Question: By what date must an appeal be filed according to the document?
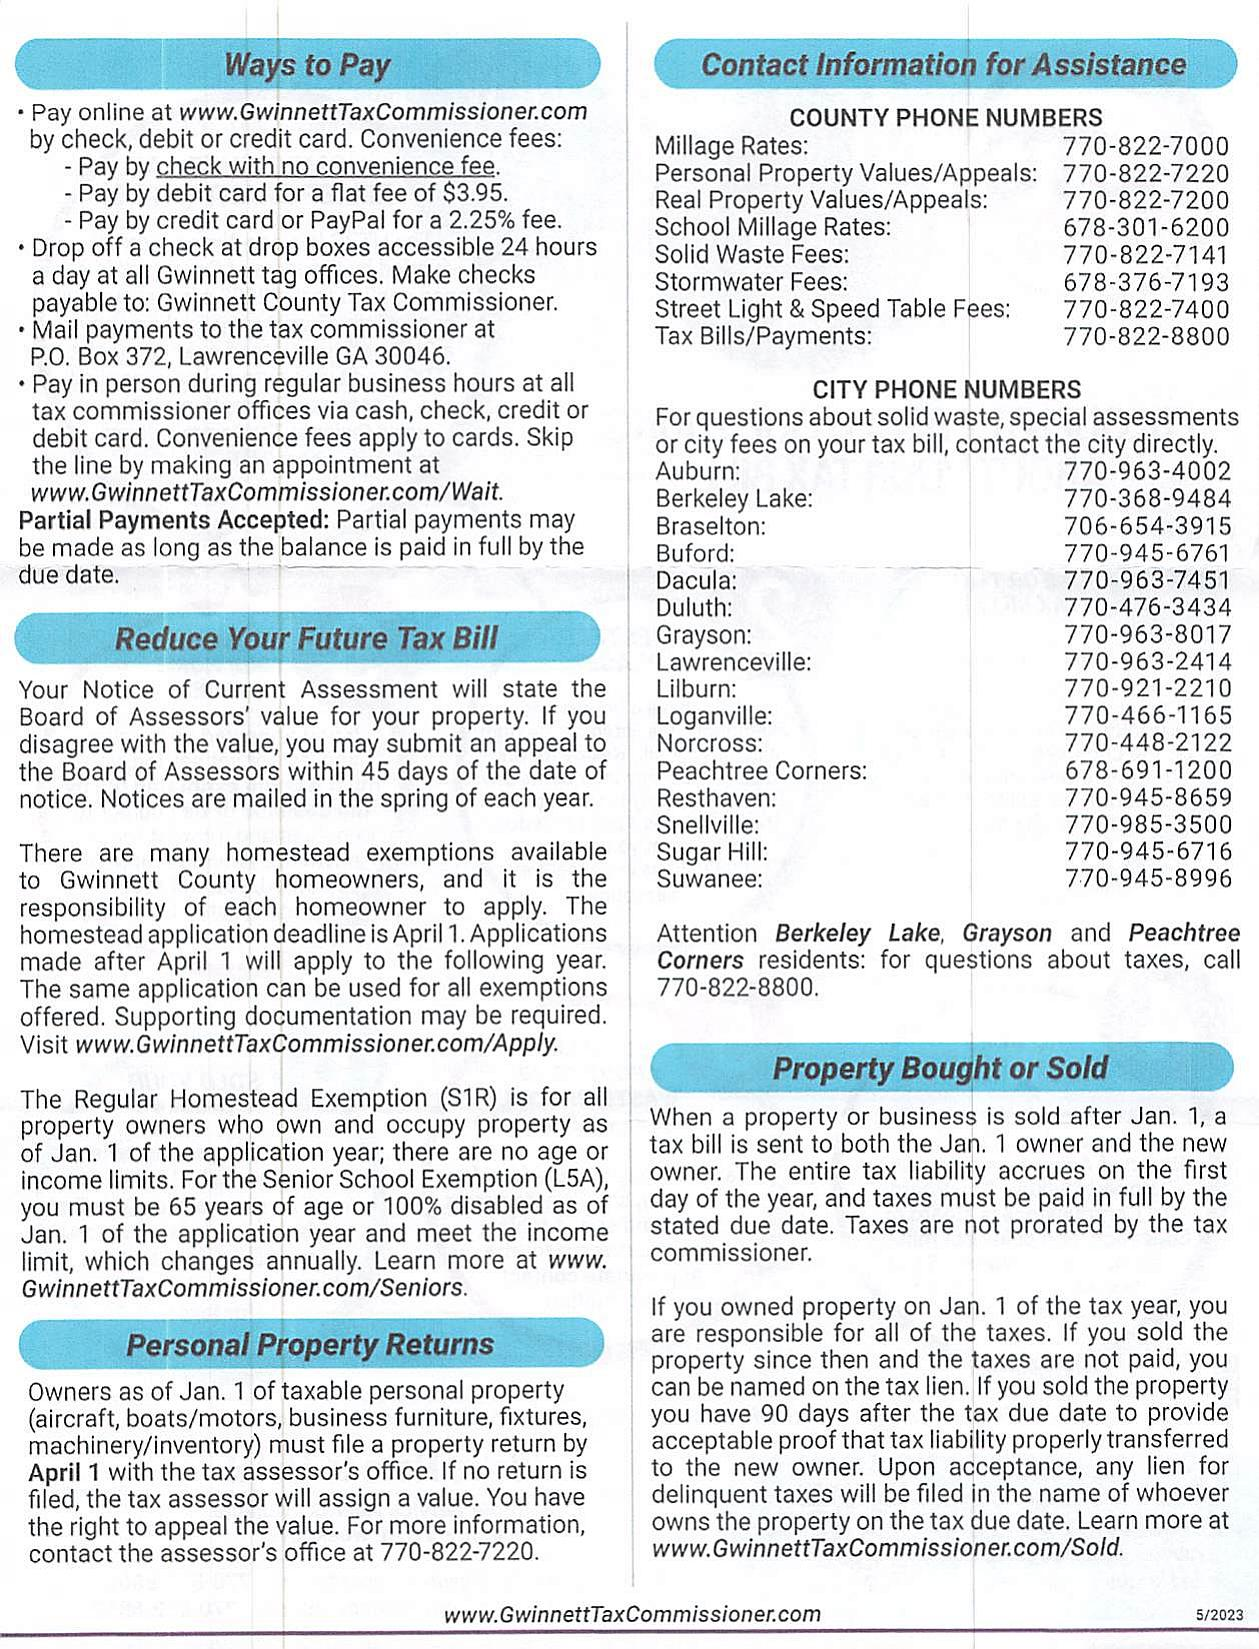
Answer: " 45 days of the date of notice."